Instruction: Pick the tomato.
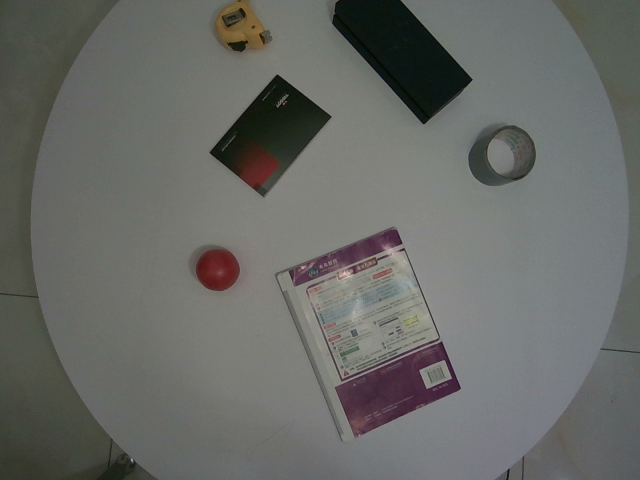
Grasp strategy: vertical